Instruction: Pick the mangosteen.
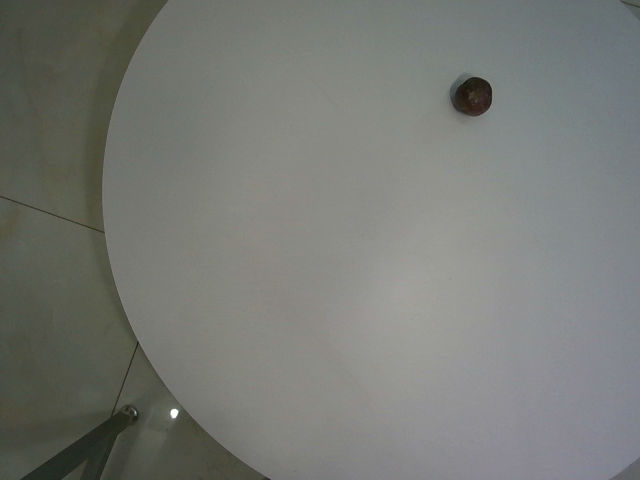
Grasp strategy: vertical